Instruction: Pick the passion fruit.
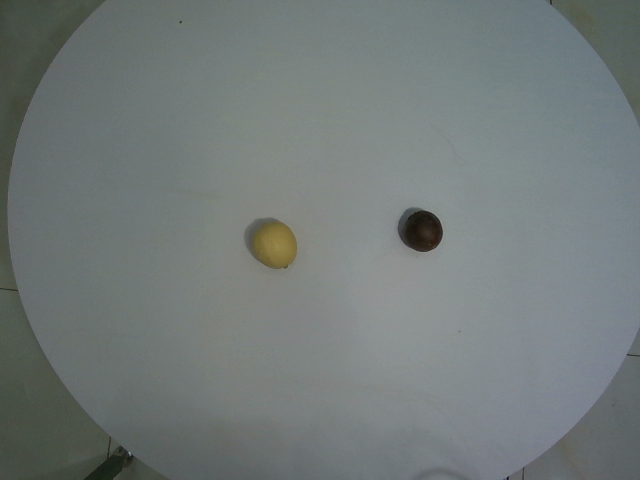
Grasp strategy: vertical